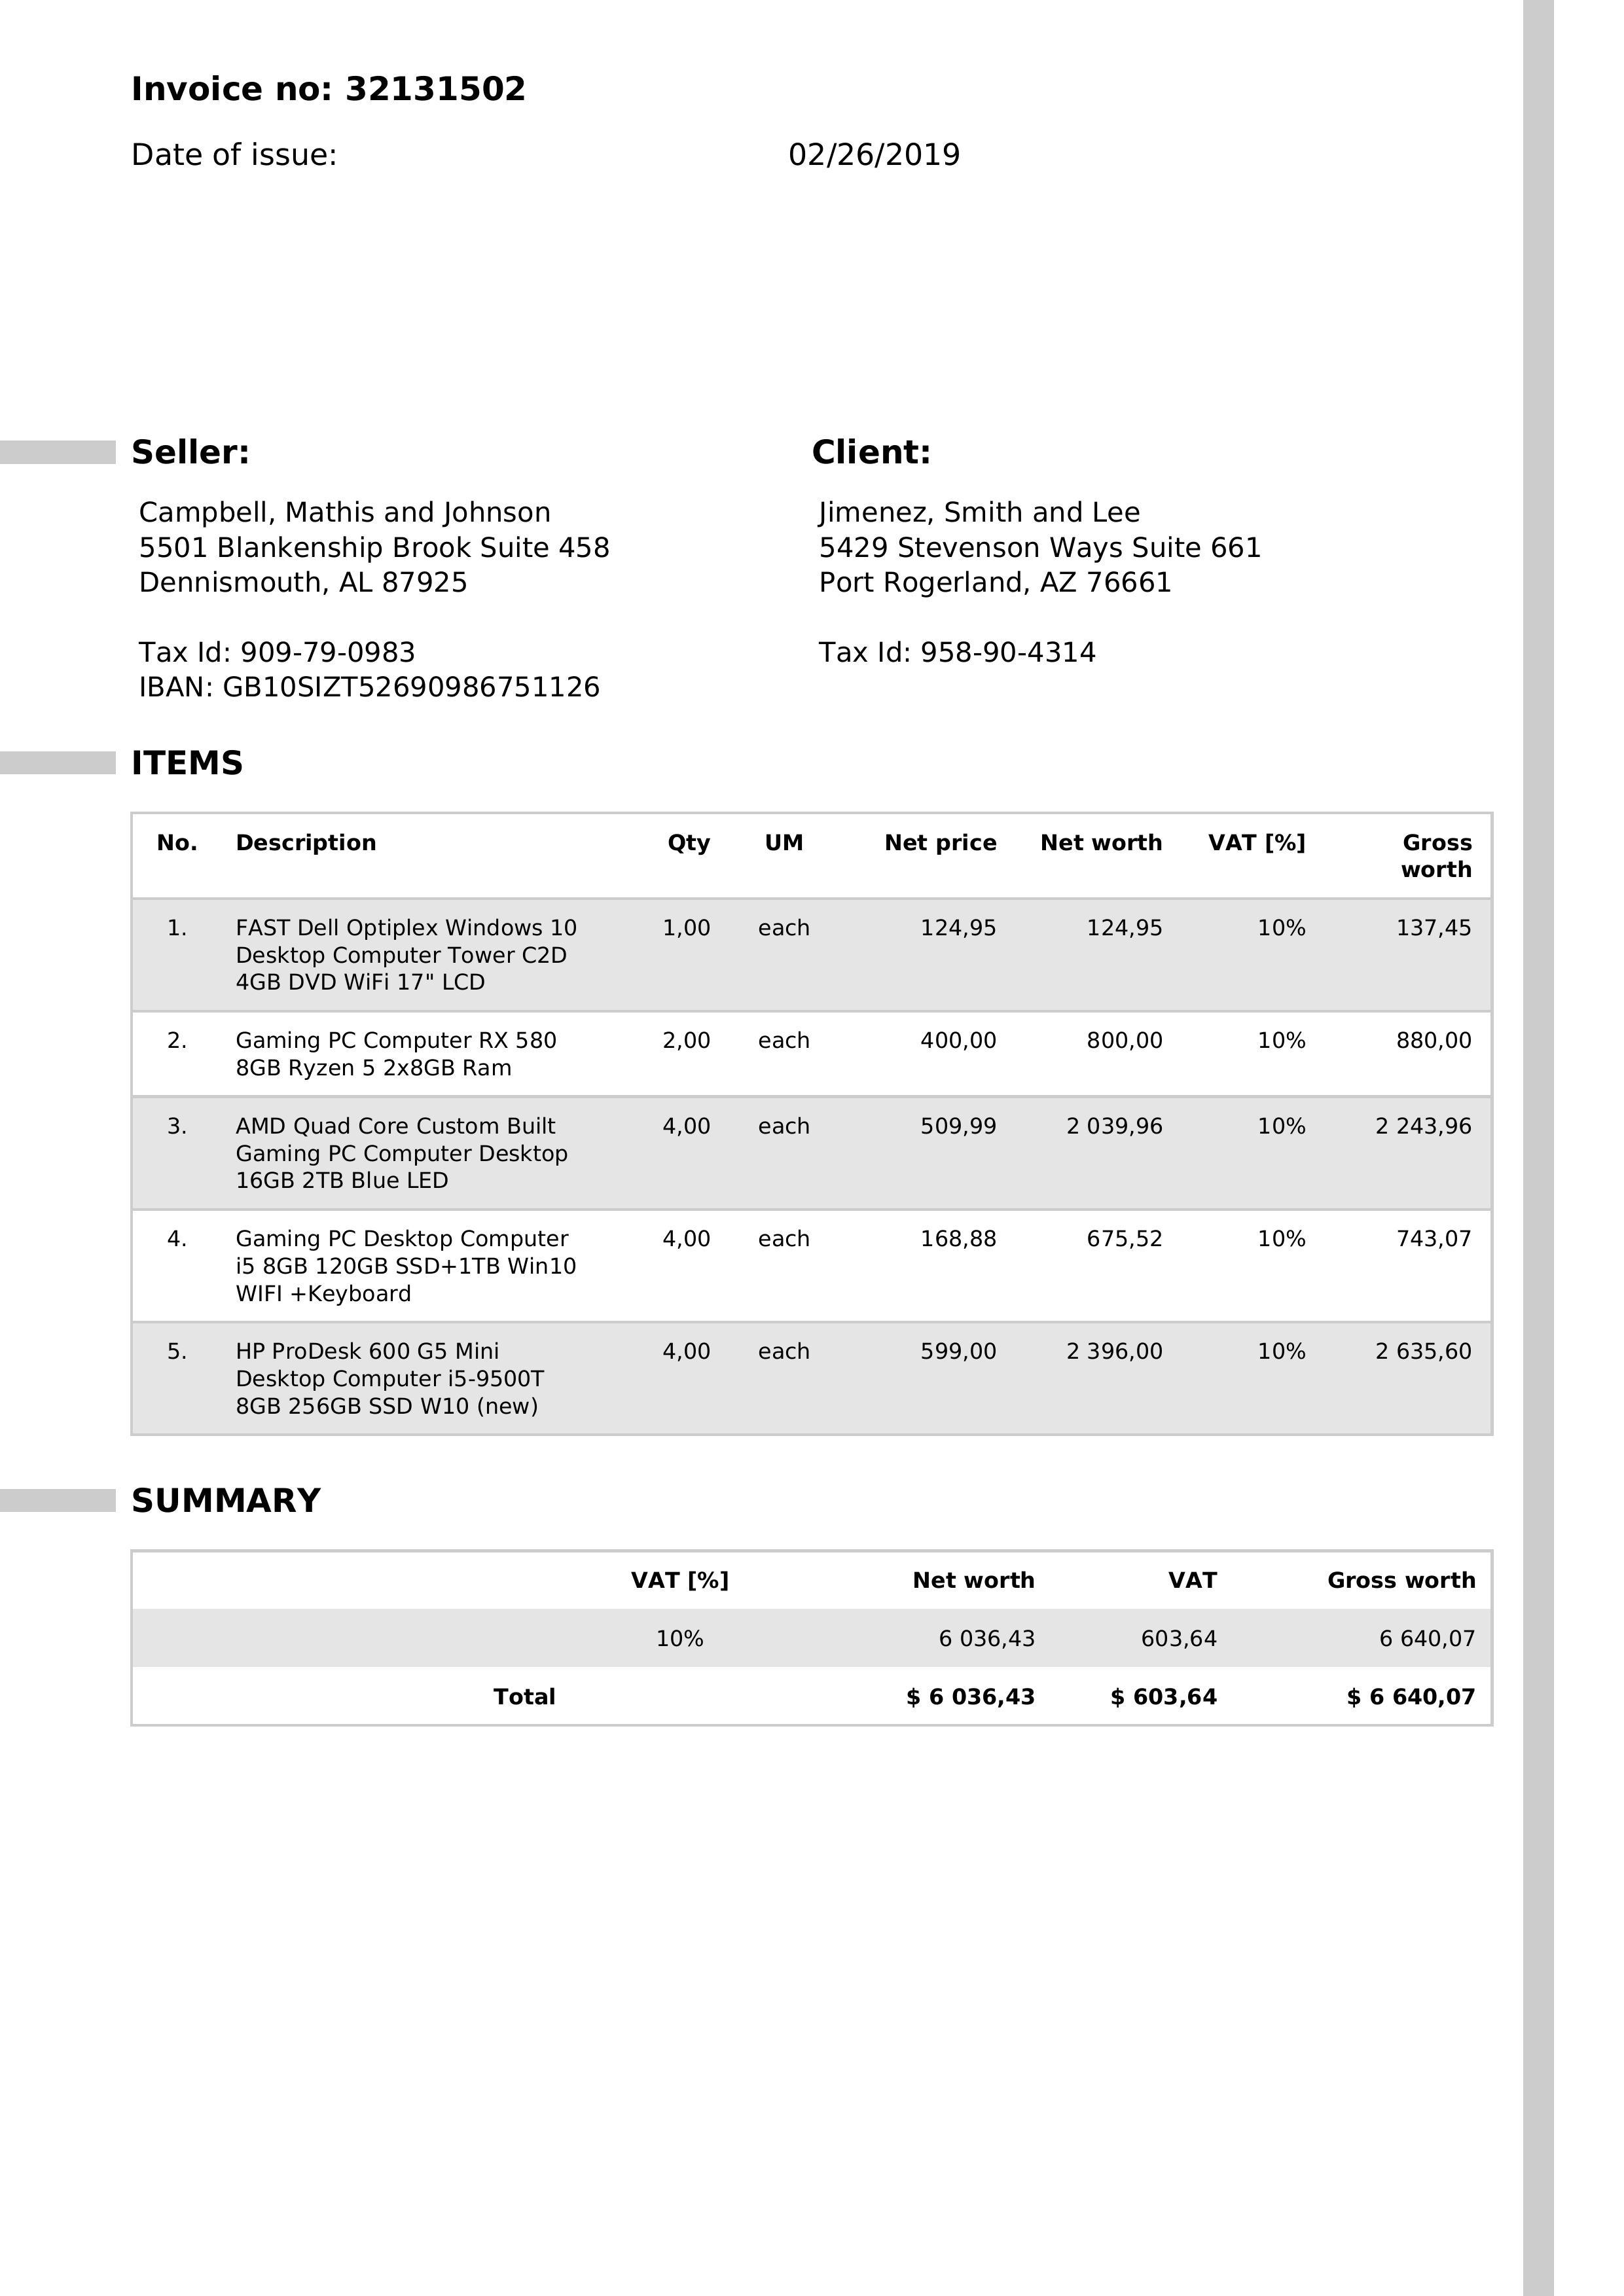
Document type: Invoice